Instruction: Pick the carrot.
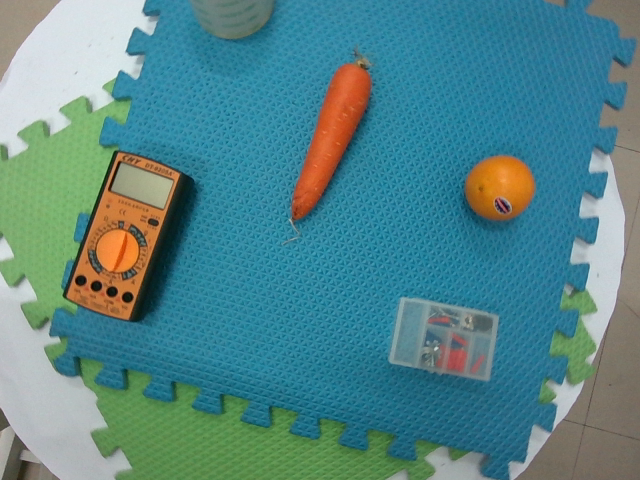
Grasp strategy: vertical